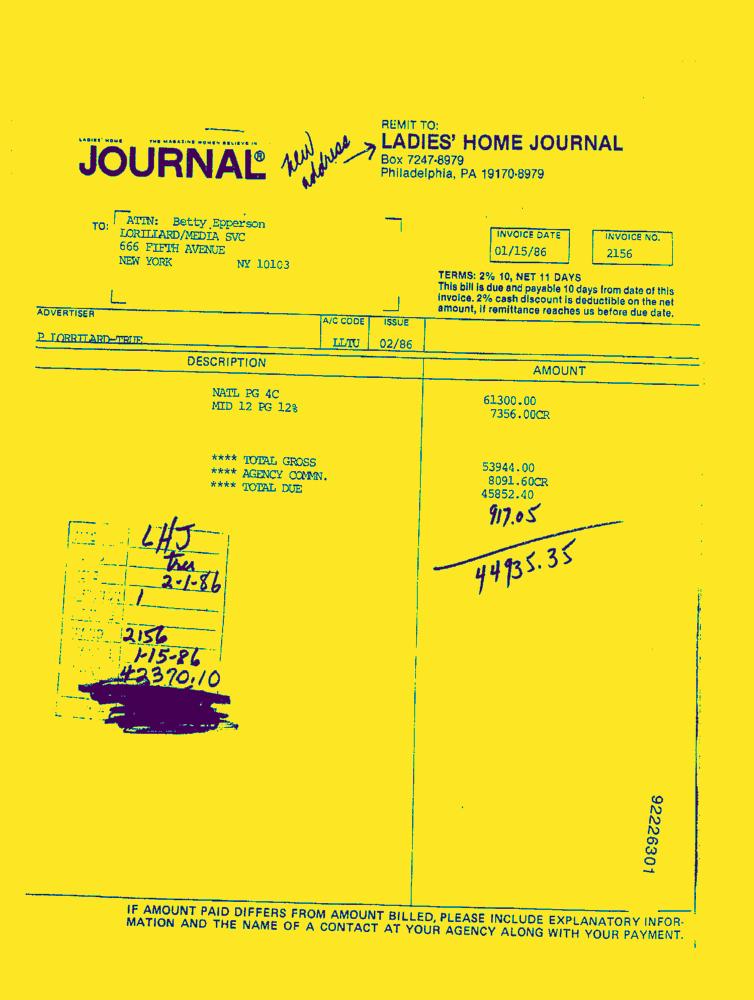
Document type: Invoice-Doc